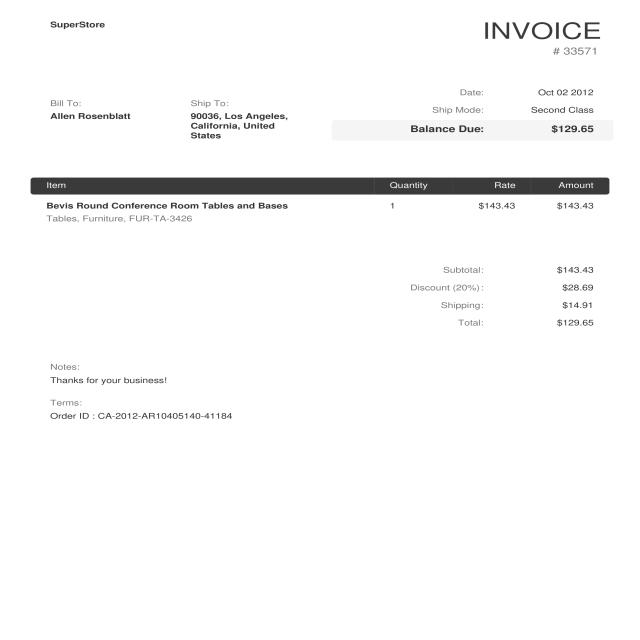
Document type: Invoice